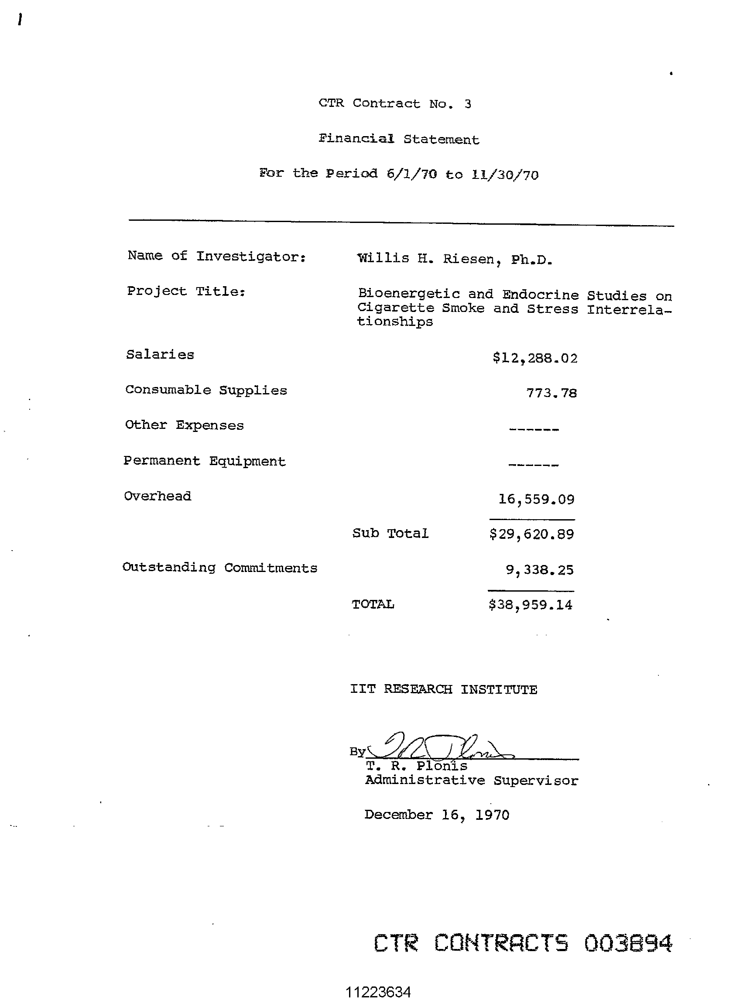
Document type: Invoice